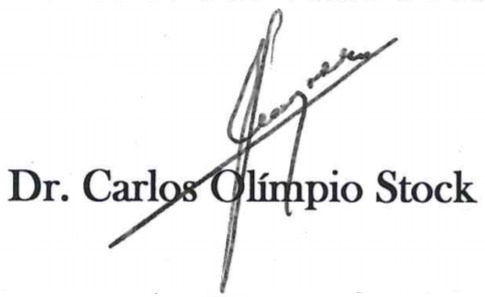
Signature of: carlos olímpio stock